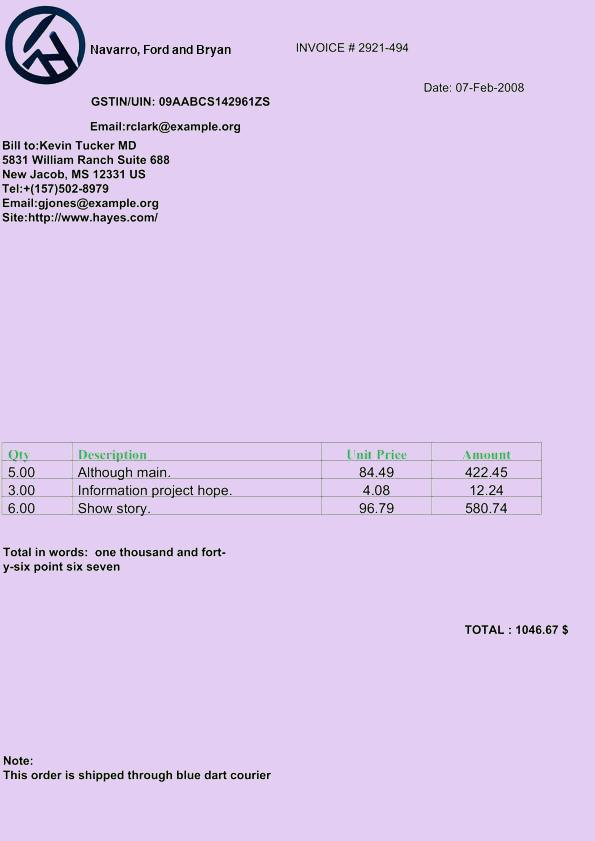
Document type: Invoice